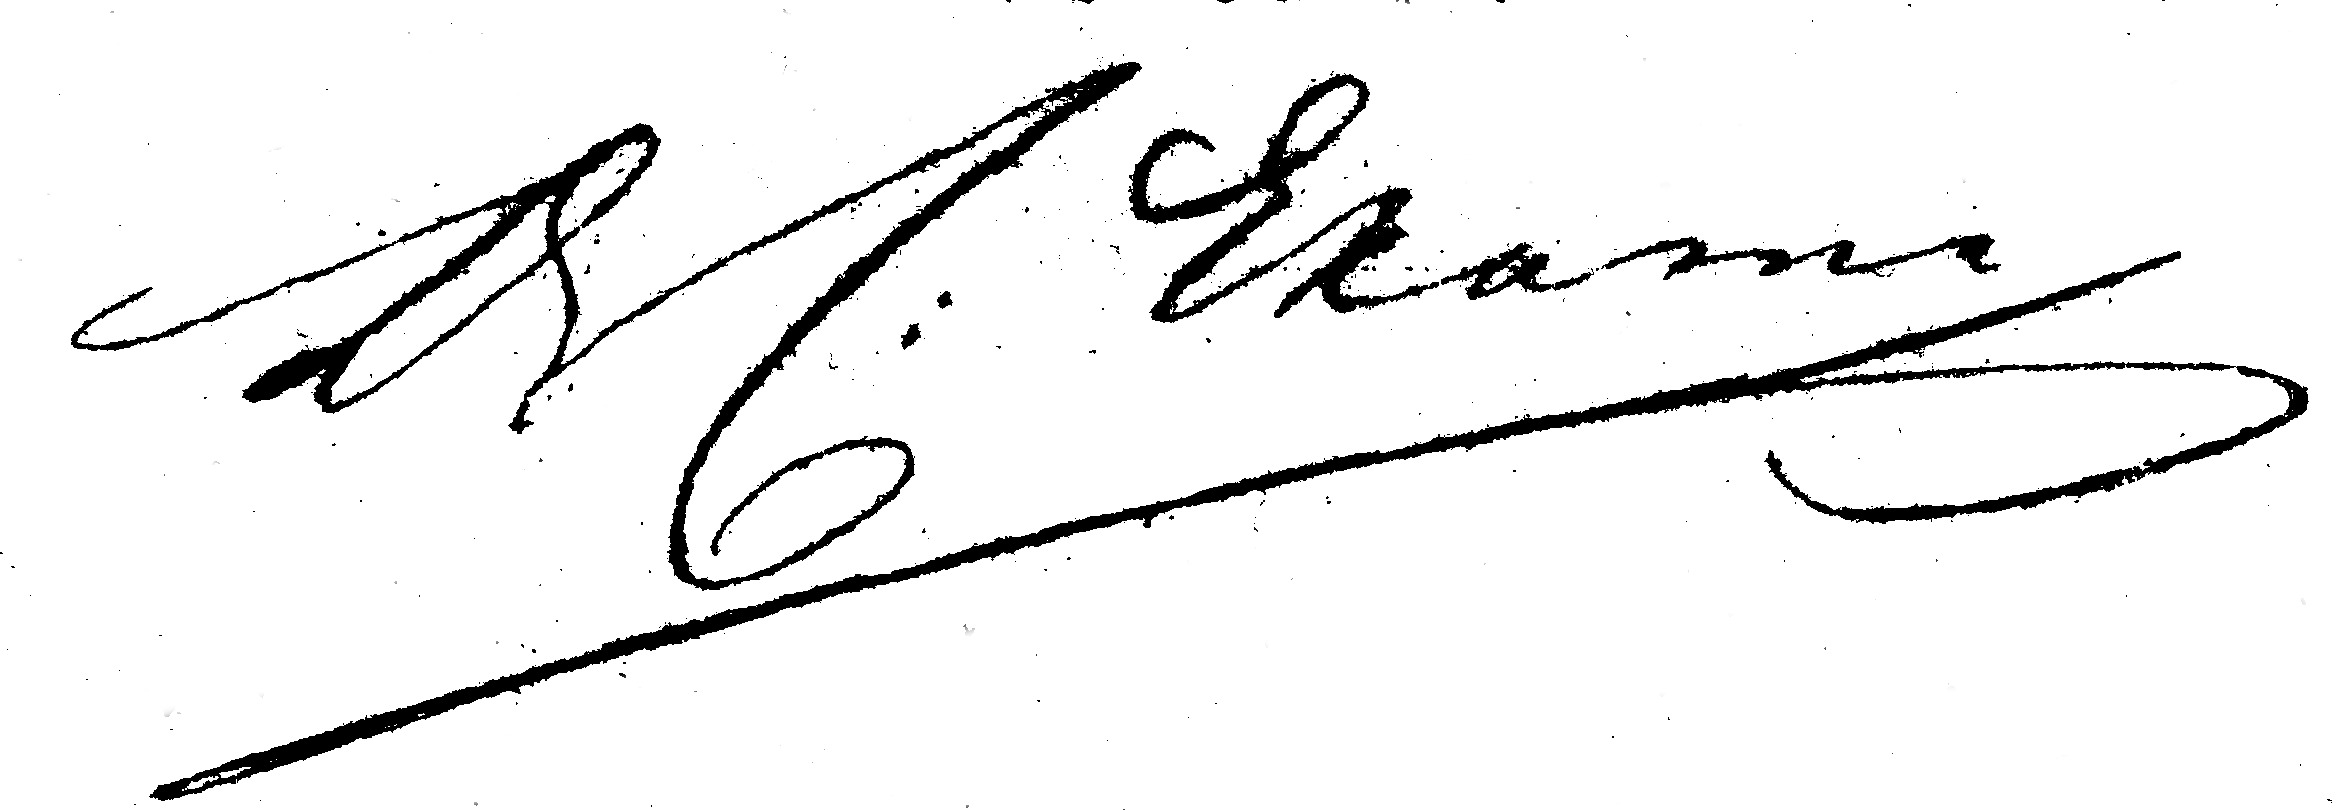
Signature of: cornelis ekama